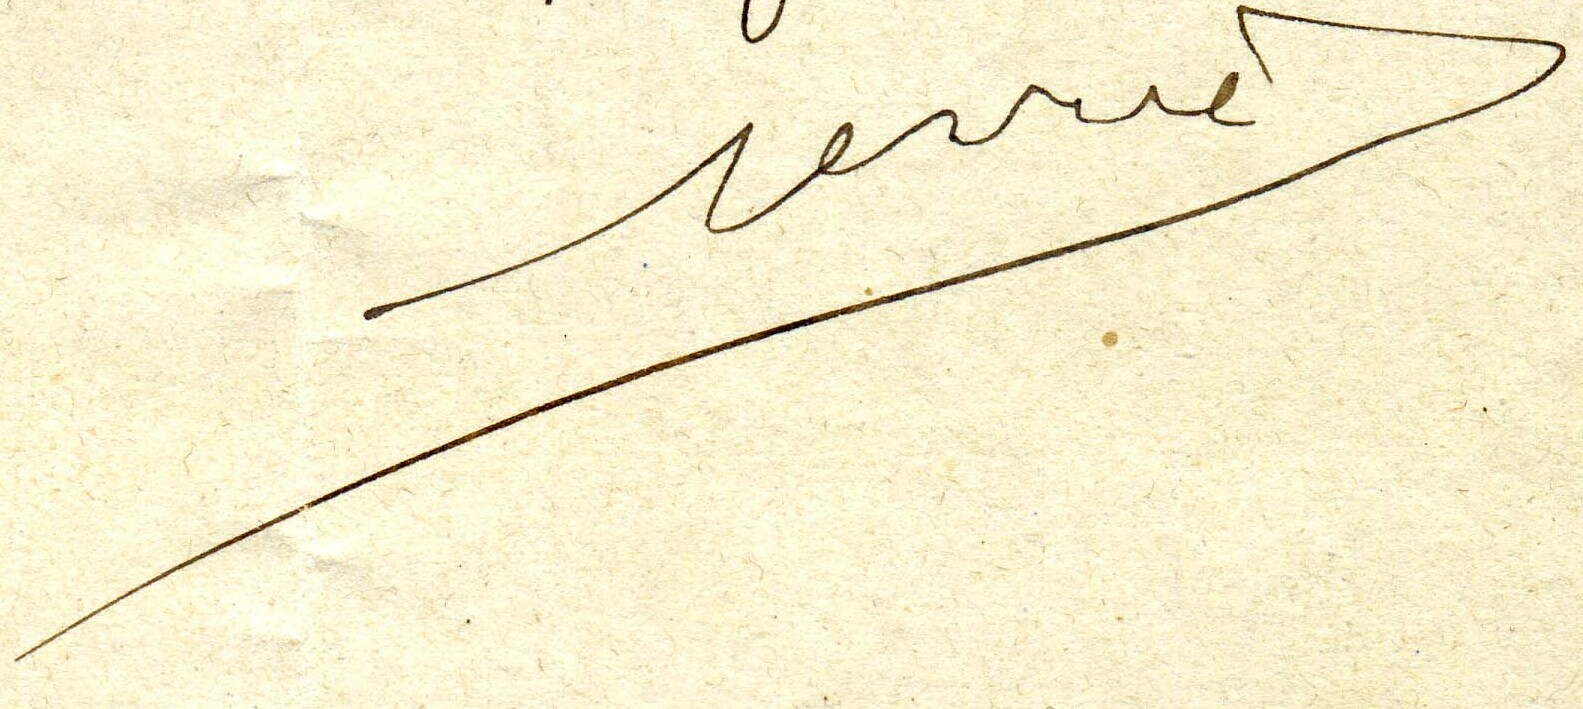
Signature of: gustave auguste ferrié